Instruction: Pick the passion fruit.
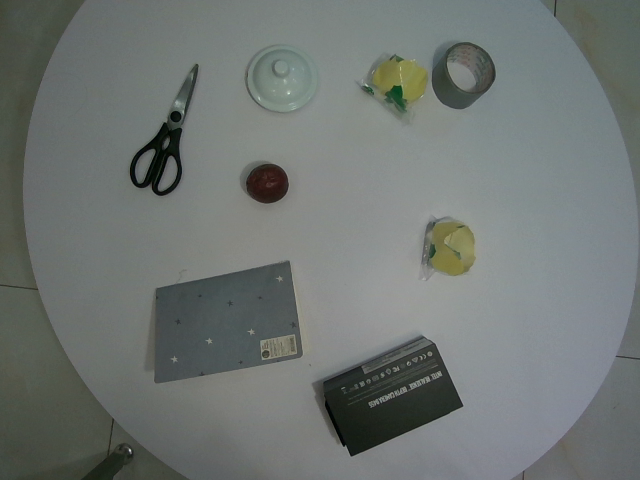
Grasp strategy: vertical